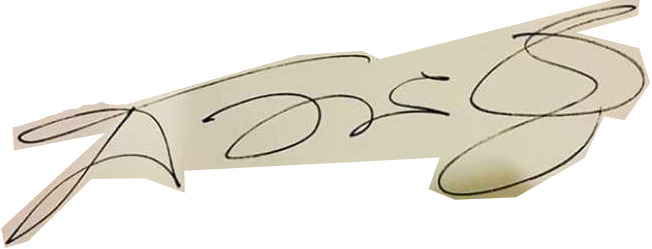
Signature of: darshan thoogudeepa